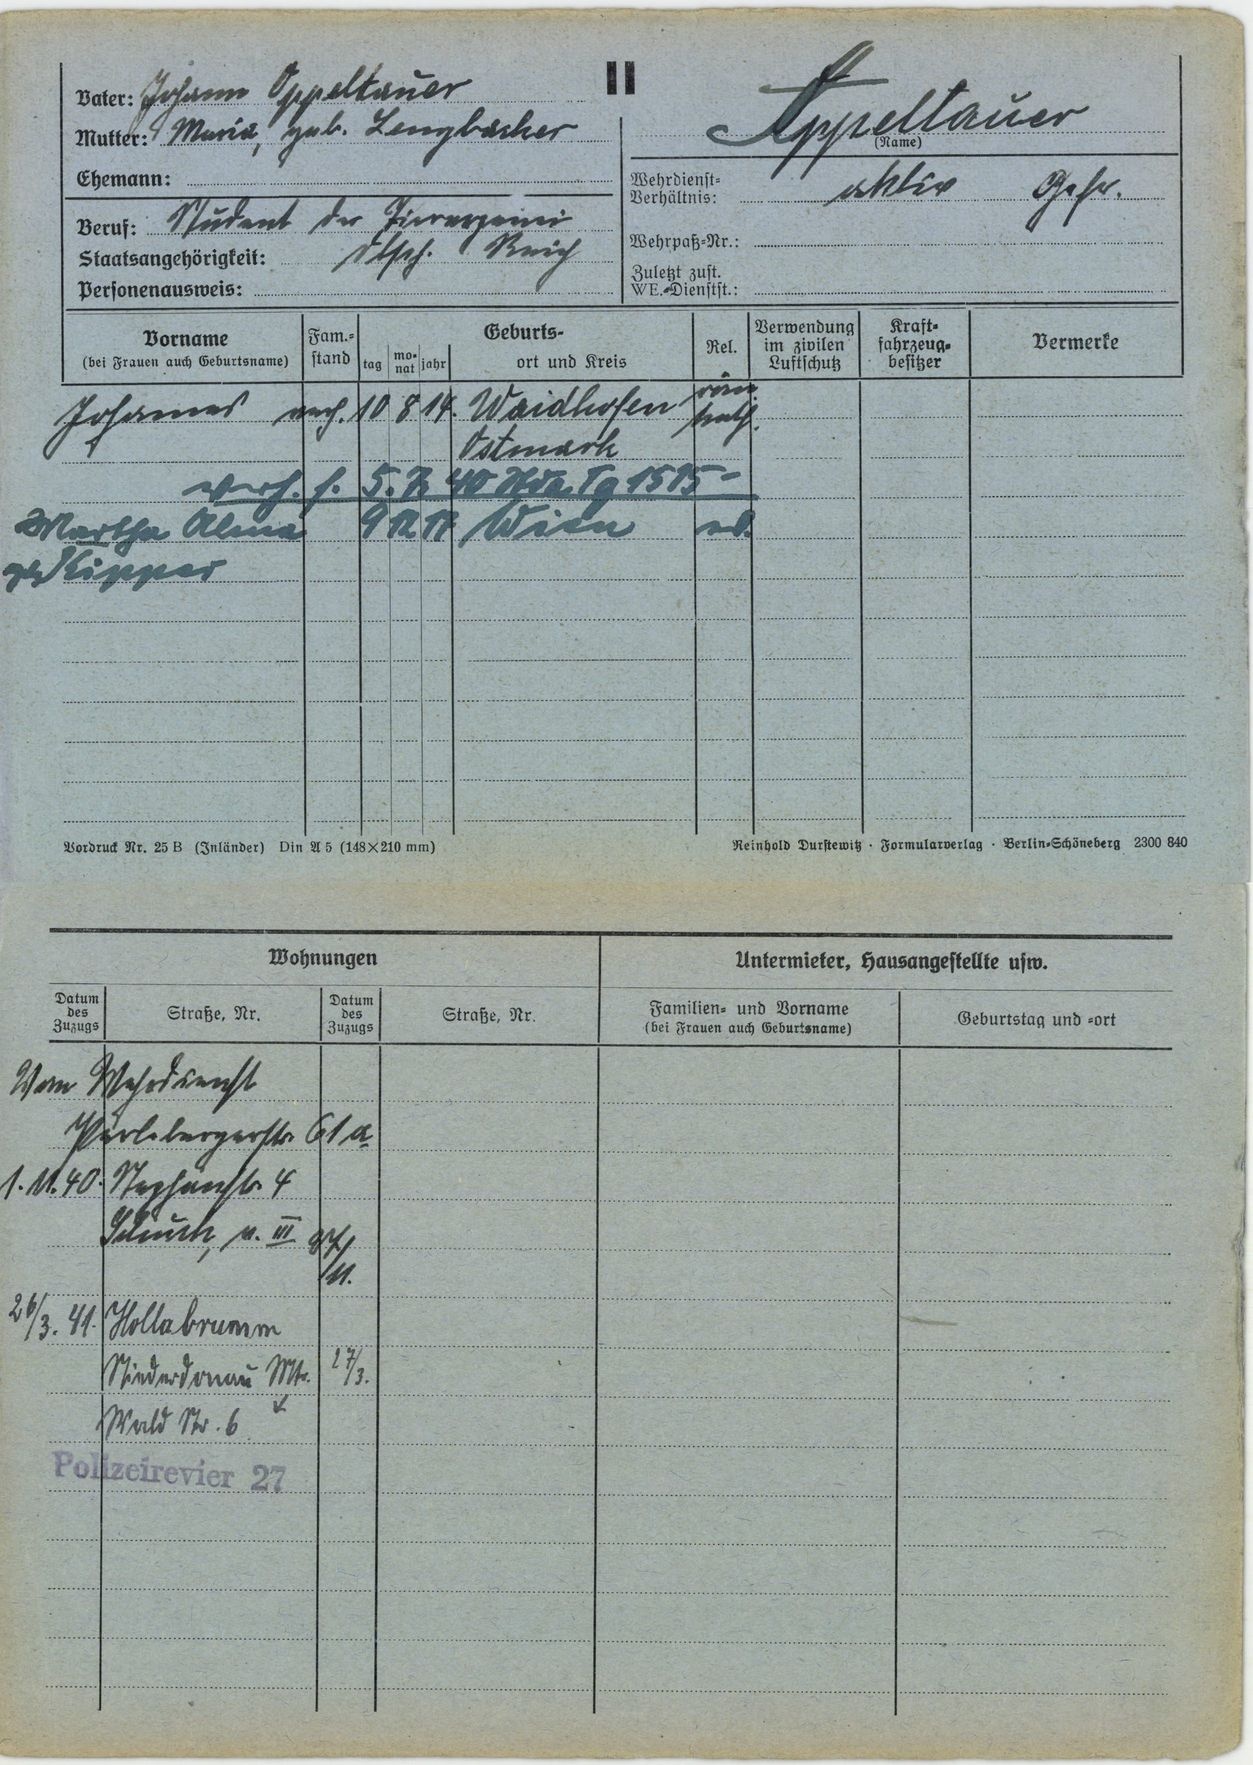
Appeltauer